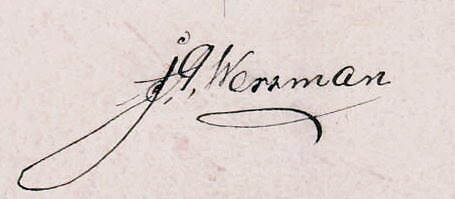
Signature of: jacob wessman